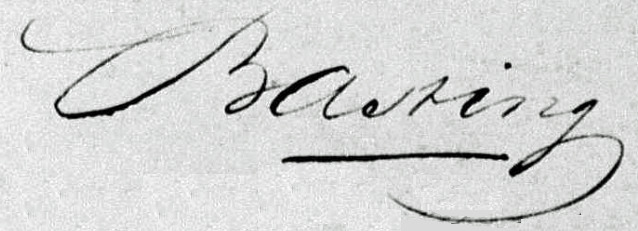
Signature of: johan hendrik christiaan basting